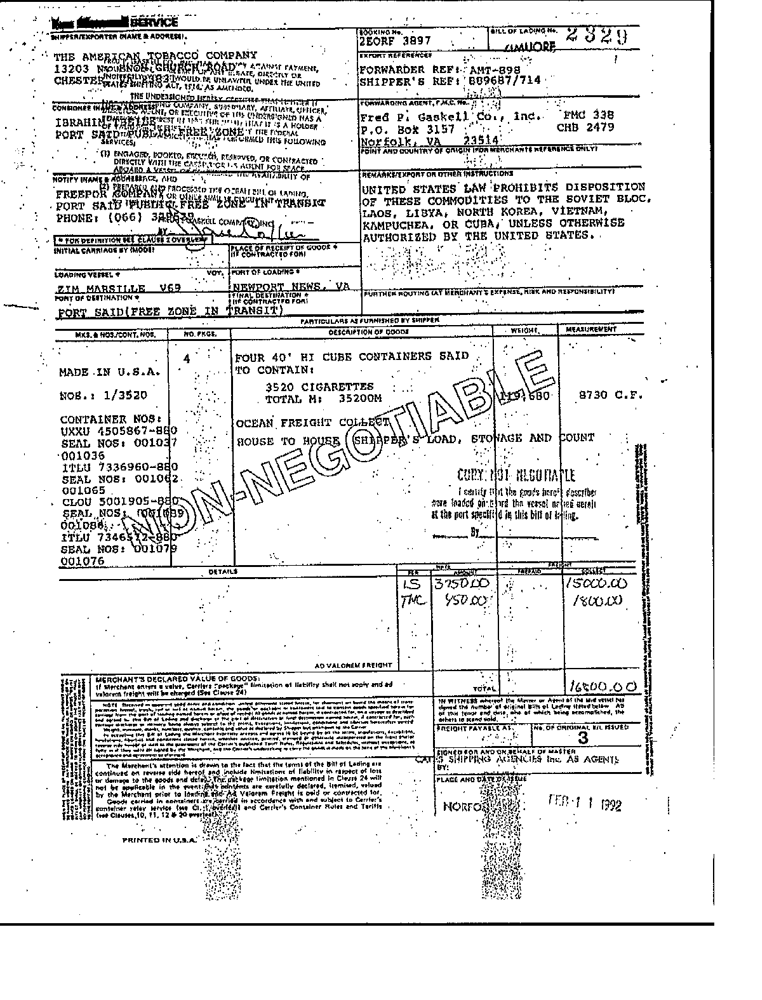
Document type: Invoice